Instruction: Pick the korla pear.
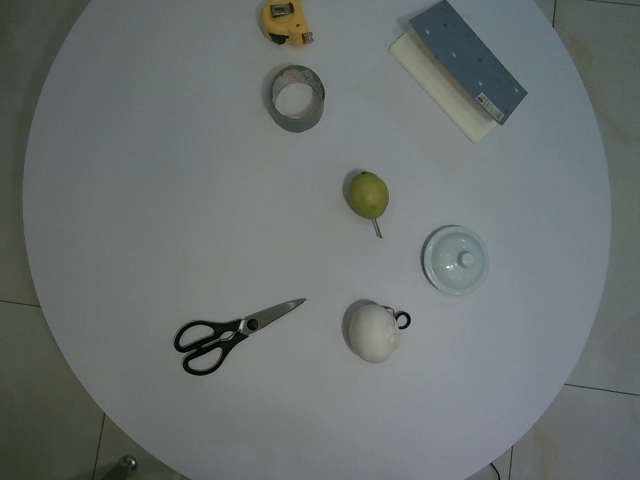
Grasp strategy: vertical